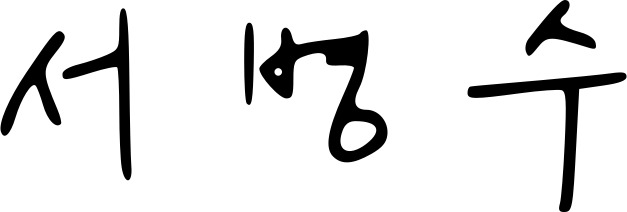
Signature of: suh byung soo